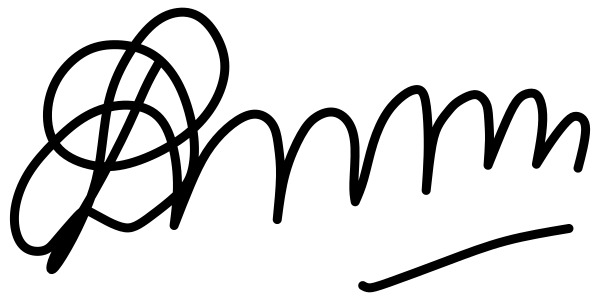
Signature of: droupadi murmu